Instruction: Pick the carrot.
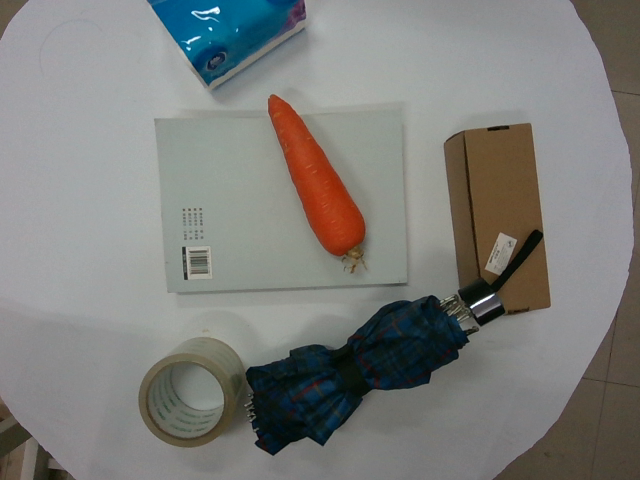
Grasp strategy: vertical